Question: What jurisdiction, city, or county is the document associated with?
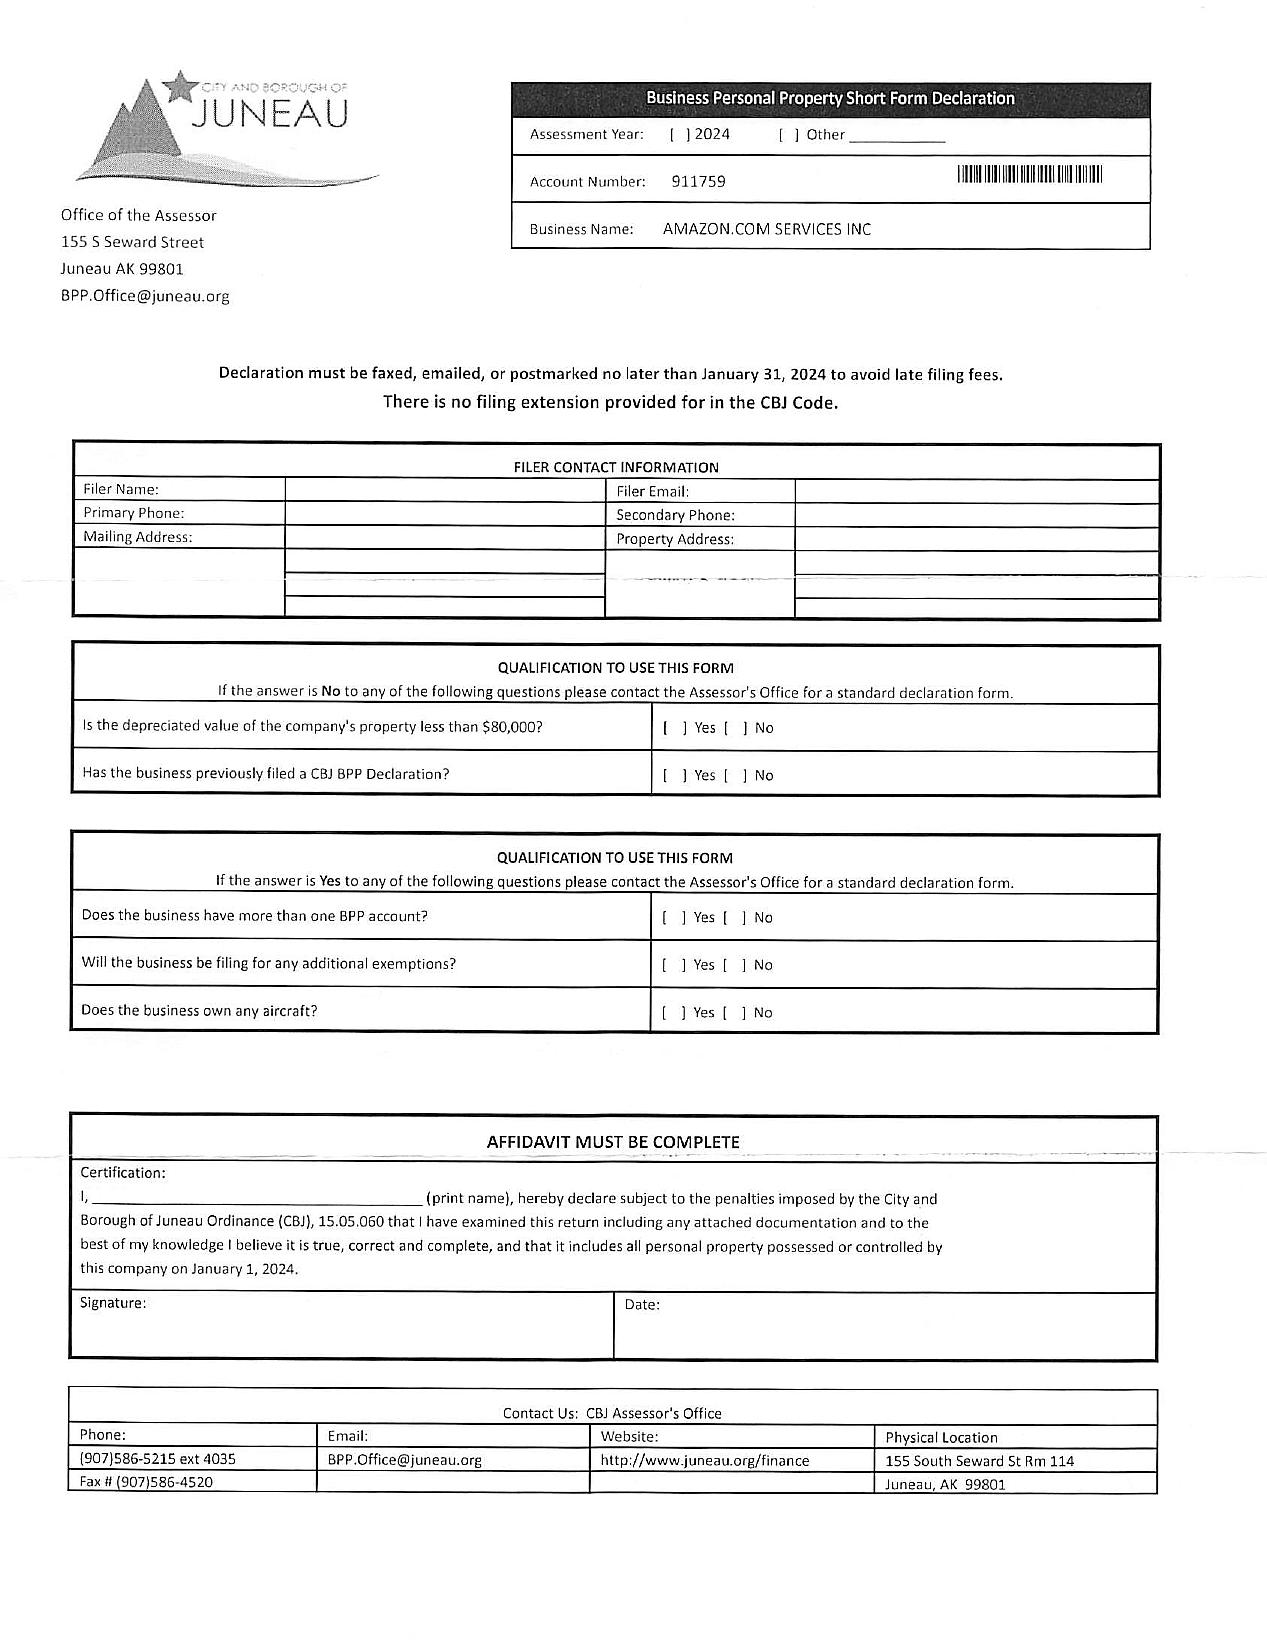
Answer: "Juneau"